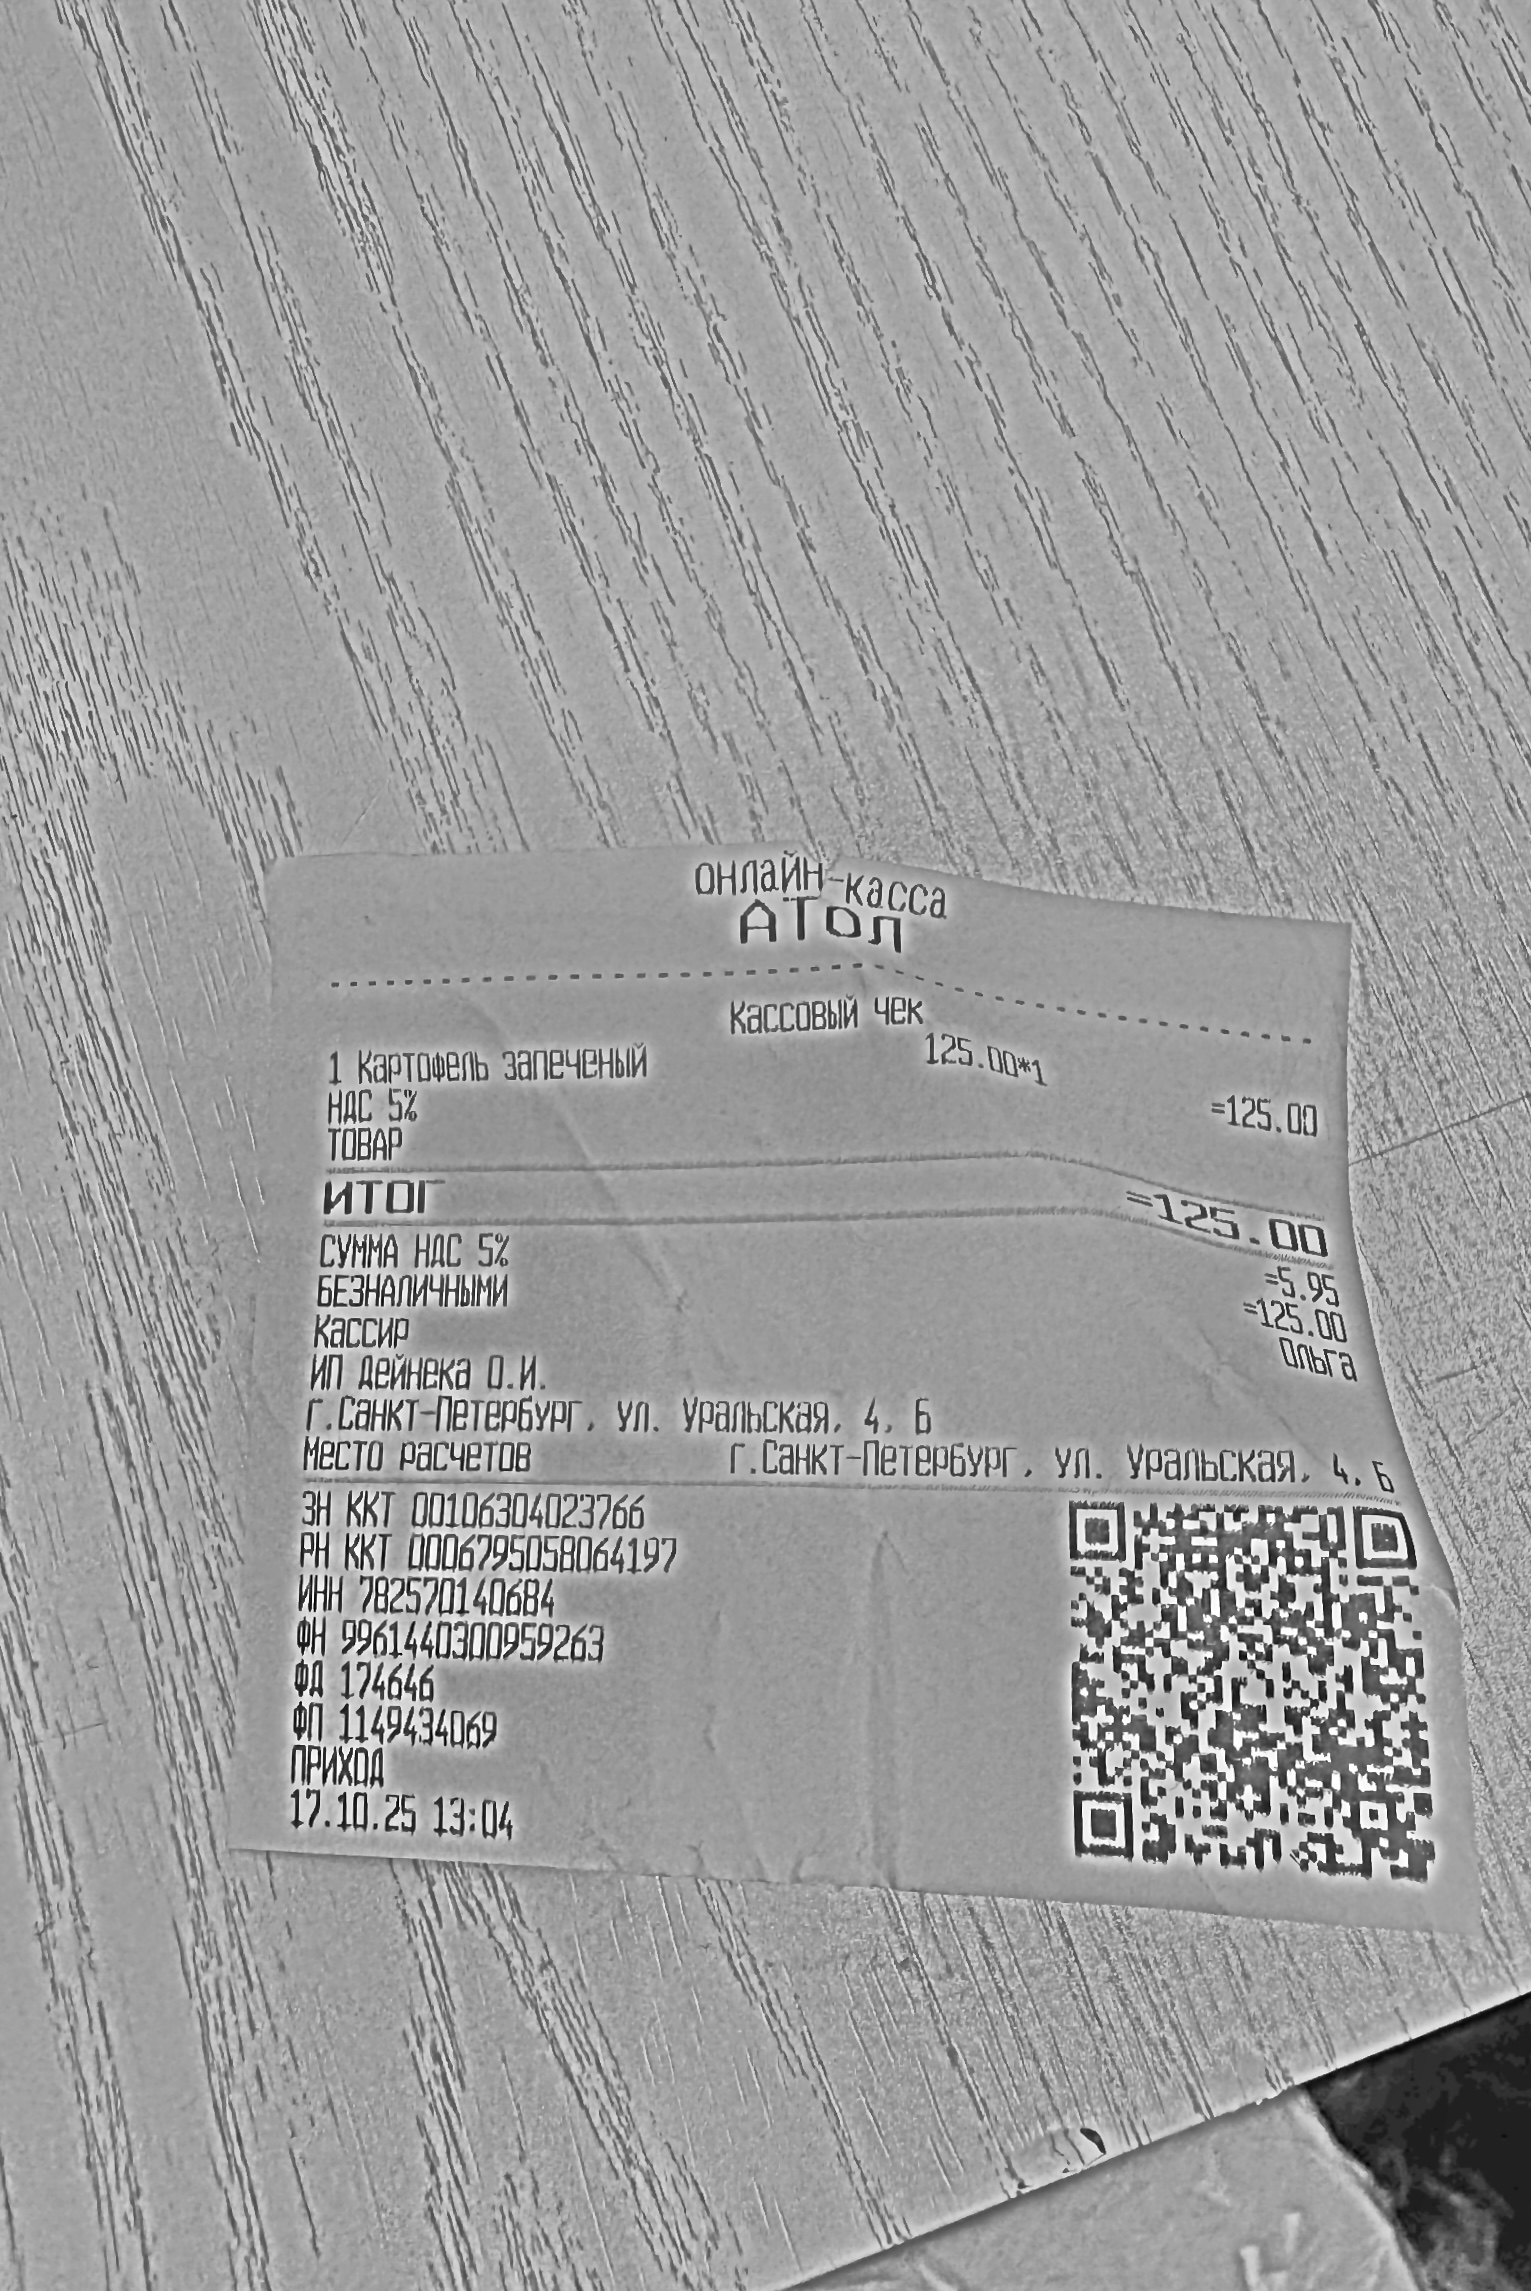
Продавец: ИП Дейнека О.И.
ИНН: 782570140684
Дата: 17.10.25
Товары: 1 Картофель запеченый
Количество: 1
Цена: 125.00
Сумма: 125.00
Итого: 125.00